Question: What is the address or location of the property listed in the document?
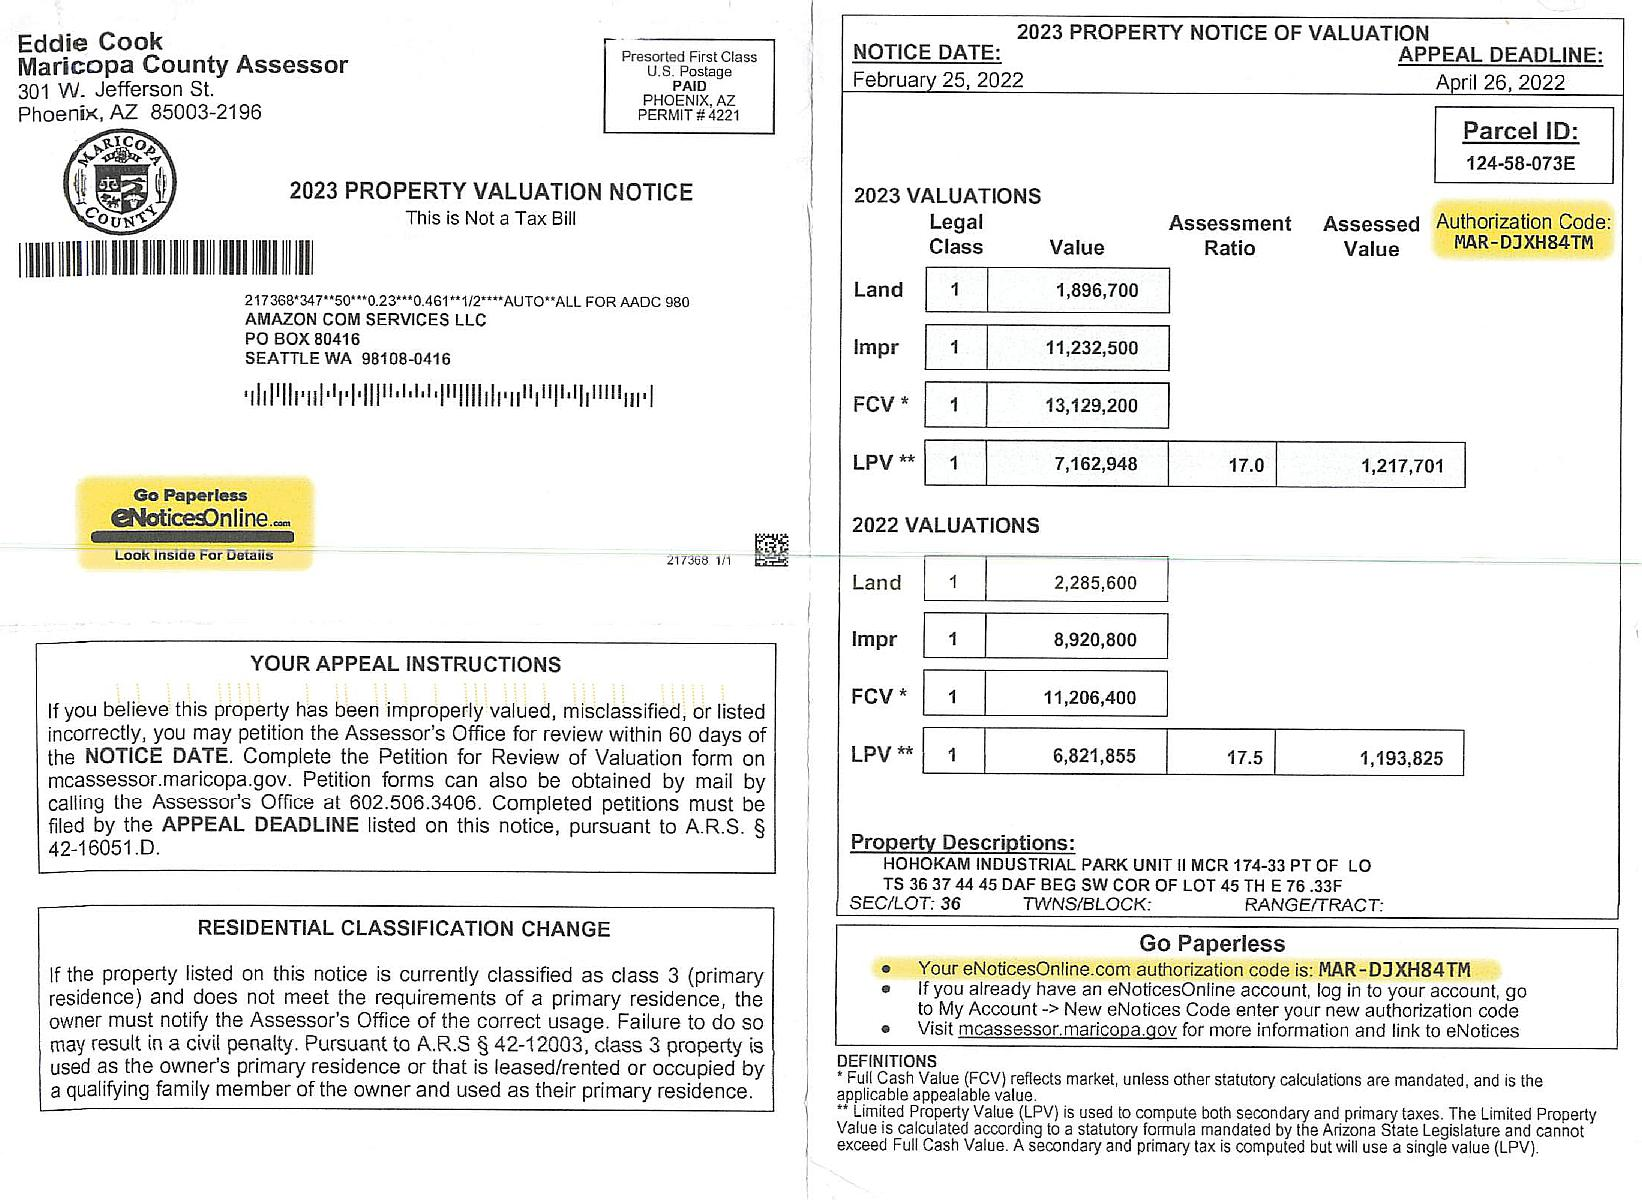
Answer: "HOHOKAM INDUSTRIAL PARK UNIT"